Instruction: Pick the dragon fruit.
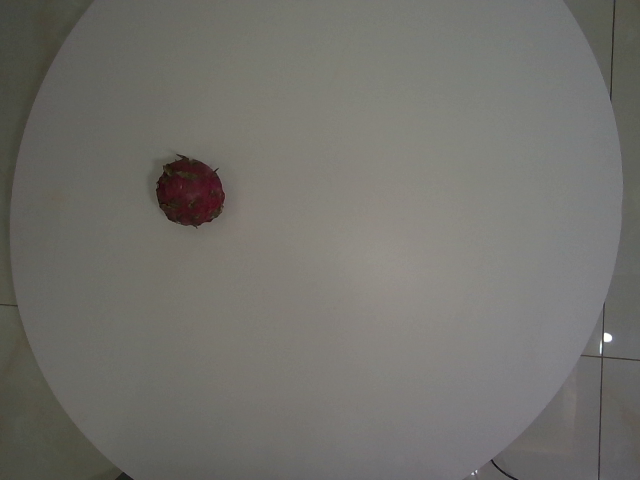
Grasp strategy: vertical